Question: What is the main concern?
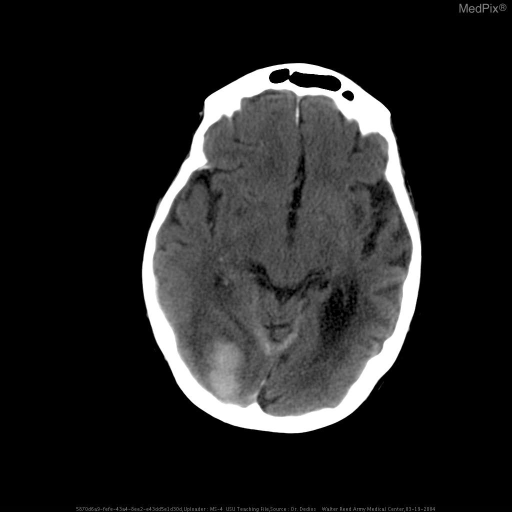
Answer: The findings suggest Parenchymal hematoma, right occipital lobe
Small amount of ventricular blood. A single, large intraparenchymal hemorrhage is present within the right occipital lobe measuring 3x2cm with adjacent edema.  There is mild mass effect.  Blood is also seen within the posterior horn of the right lateral ventricle.  A small amount of blood is seen within the posterior falx.  The right lateral ventricle is smaller than the left side.  The sulci, on the right posterior region, is effaced.  The left side appears grossly unremarkable.  Minimal opacification of the right sphenioid sinus is present.  Mastoids appear well aerated.  The rest of the findings appear unremarkable.. The patient might have a history of 89 y/o with past medical history significant for dementia and hypertension, noted to have altered mental status at home..